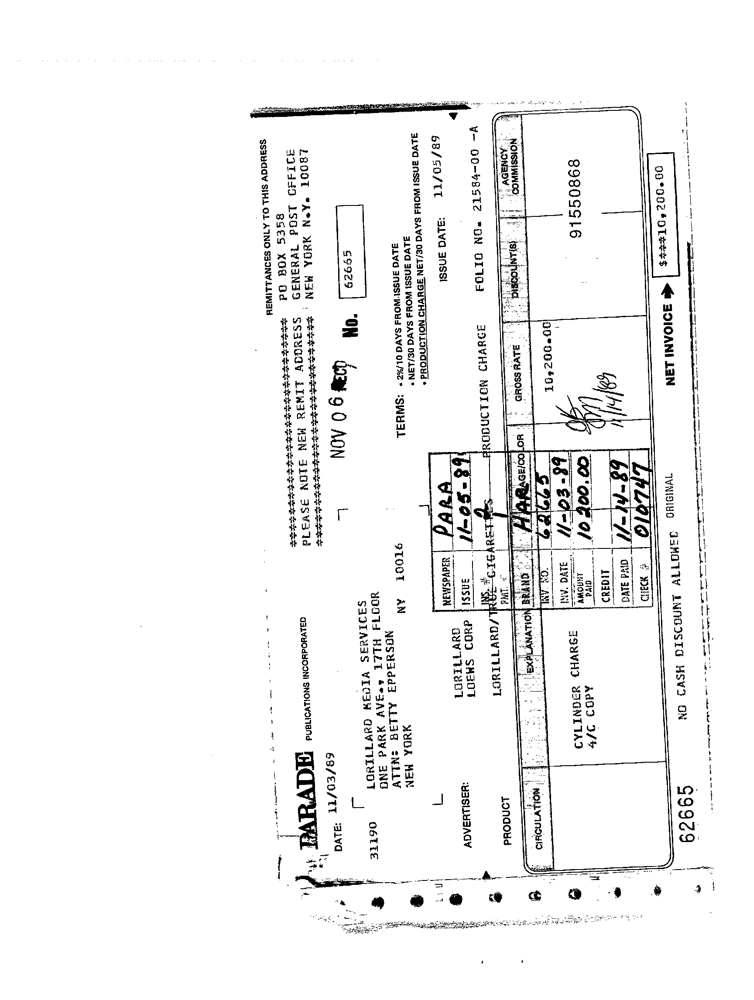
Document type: Invoice